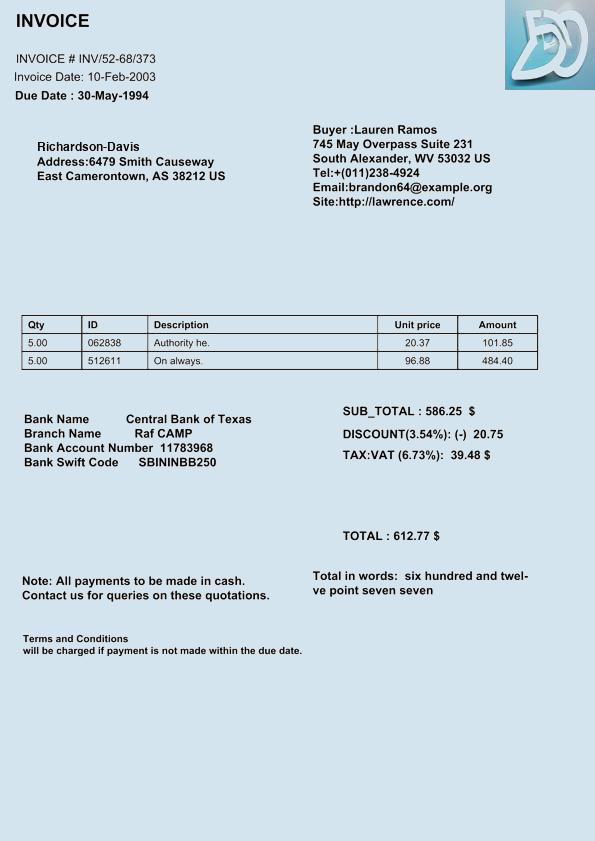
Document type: Invoice